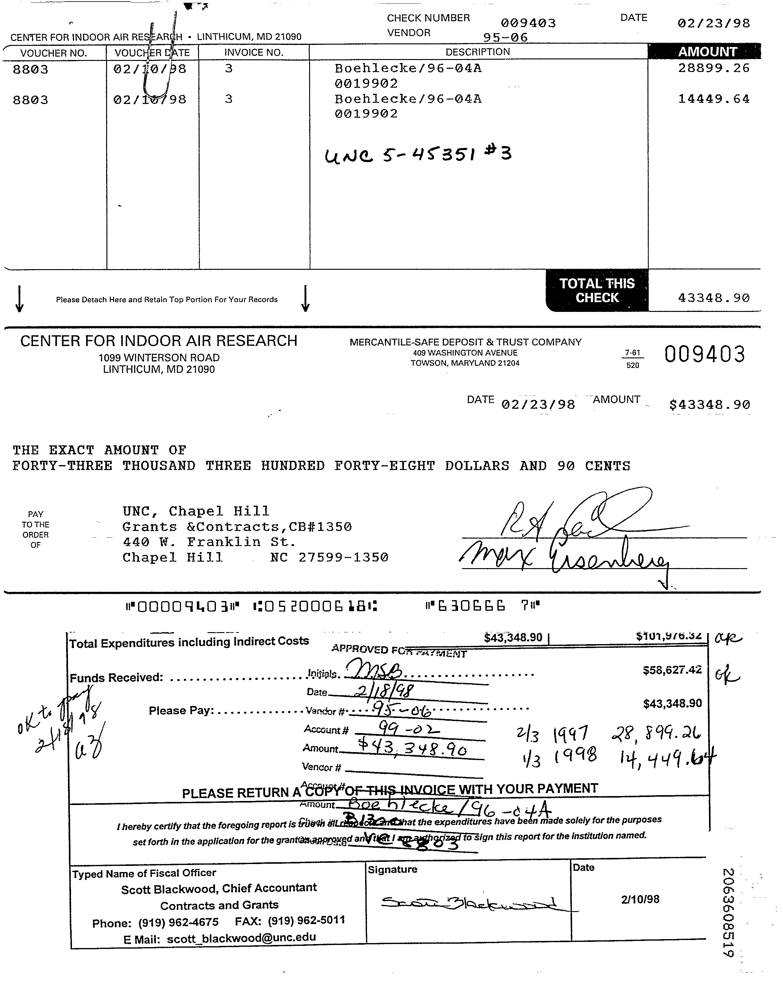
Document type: Invoice